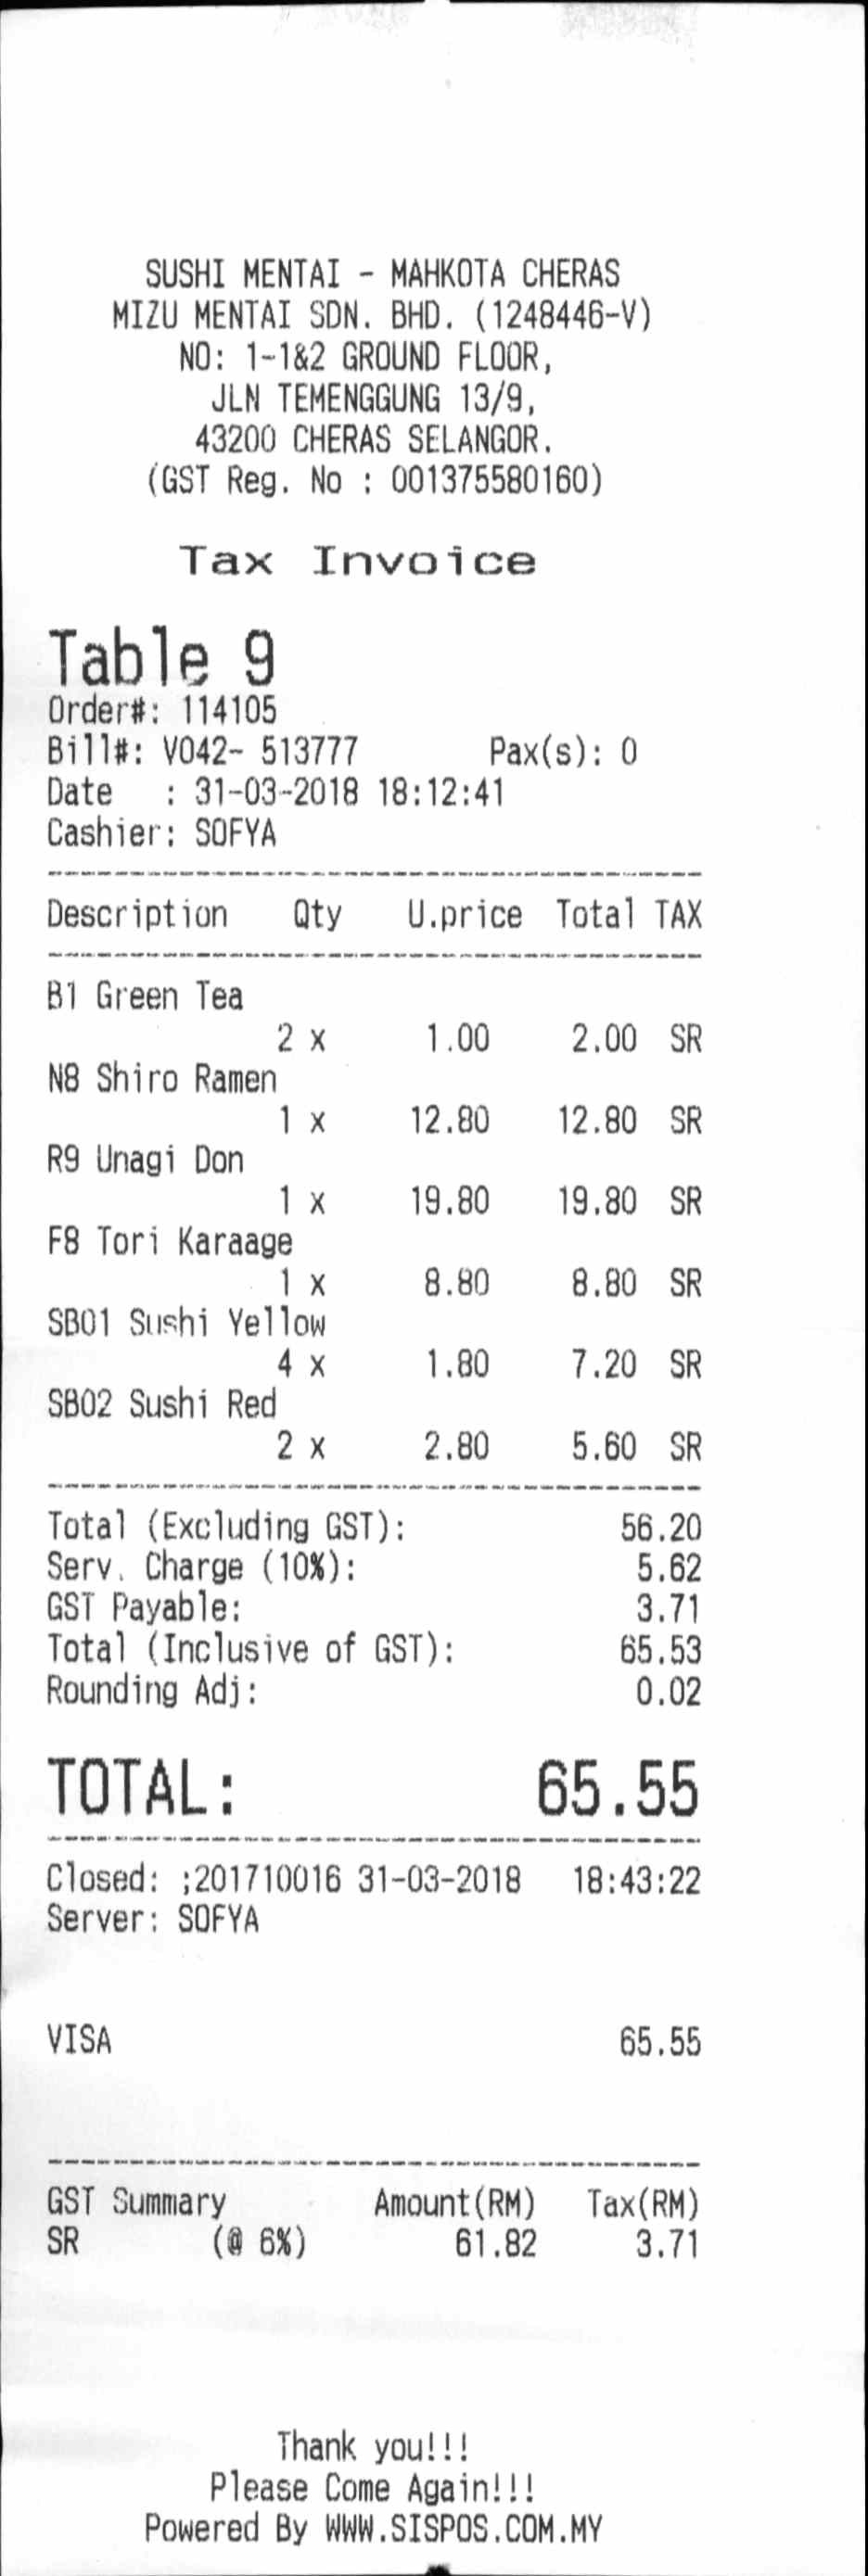
SUSHI MENTAI - NAHKOTA CHERAS
MIZU MENTAI SDN. BHD. (1248446-V)
NO: 1-1&2 GROUND FLOOR,
JLN TEMENGGUNG 13/9,
43200 CHERAS SELANGOR.
(GST REG.NO: 001375580160)
TAX INVOICE
TABLE 9
ORDER#: 114105
BILL#: V042- 513777
PAX(S): 0
DATE
: 31-03-2018 18:12:41
CASHIER: SOFYA
DESCRIPTION
QTY
U.PRICE
TOTAL
TAX
B1 GREEN TEA
2 X
1.00
2.00
SR
N8 SHIRO RAMEN
1 X
12.80
12.80
SR
R9 UNAGI DON
1 X
19.80
19.80
SR
F8 TORI KARAAGE
1 X
8.80
8.80
SR
SB01 SUSHI YELLOW
4 X
1.80
7.20
SR
SB02 SUSHI RED
2 X
2.80
5.60
SR
TOTAL (EXCLUDING GST):
56.20
SERV. CHARGE (10%)
5.62
GST PAYABLE:
3.71
TOTAL (INCLUSIVE OF GST):
65.53
ROUNDING ADJ:
0.02
TOTAL:
65.55
CLOSED: ;201710016
31-03-2018
18:43:22
SERVER: SOFYA
VISA
65.55
GST
SUMMARY
AMOUNT(RM)
TAX(RM)
SR
(@ 6%)
61.82
3.71
THANK YOU!!
PLEASE COME AGAIN!!!
POWERED BY WWW.SISPOS.COM.MY